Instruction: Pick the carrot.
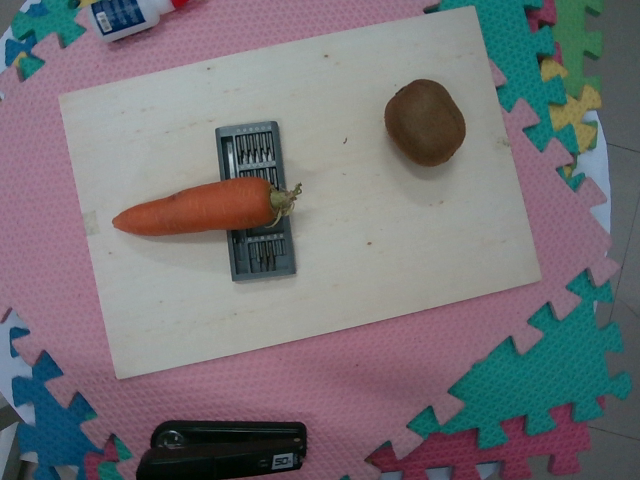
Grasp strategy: vertical